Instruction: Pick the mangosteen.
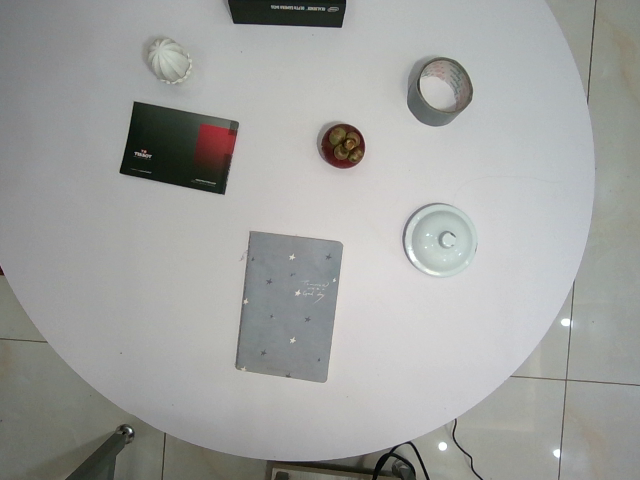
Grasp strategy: vertical